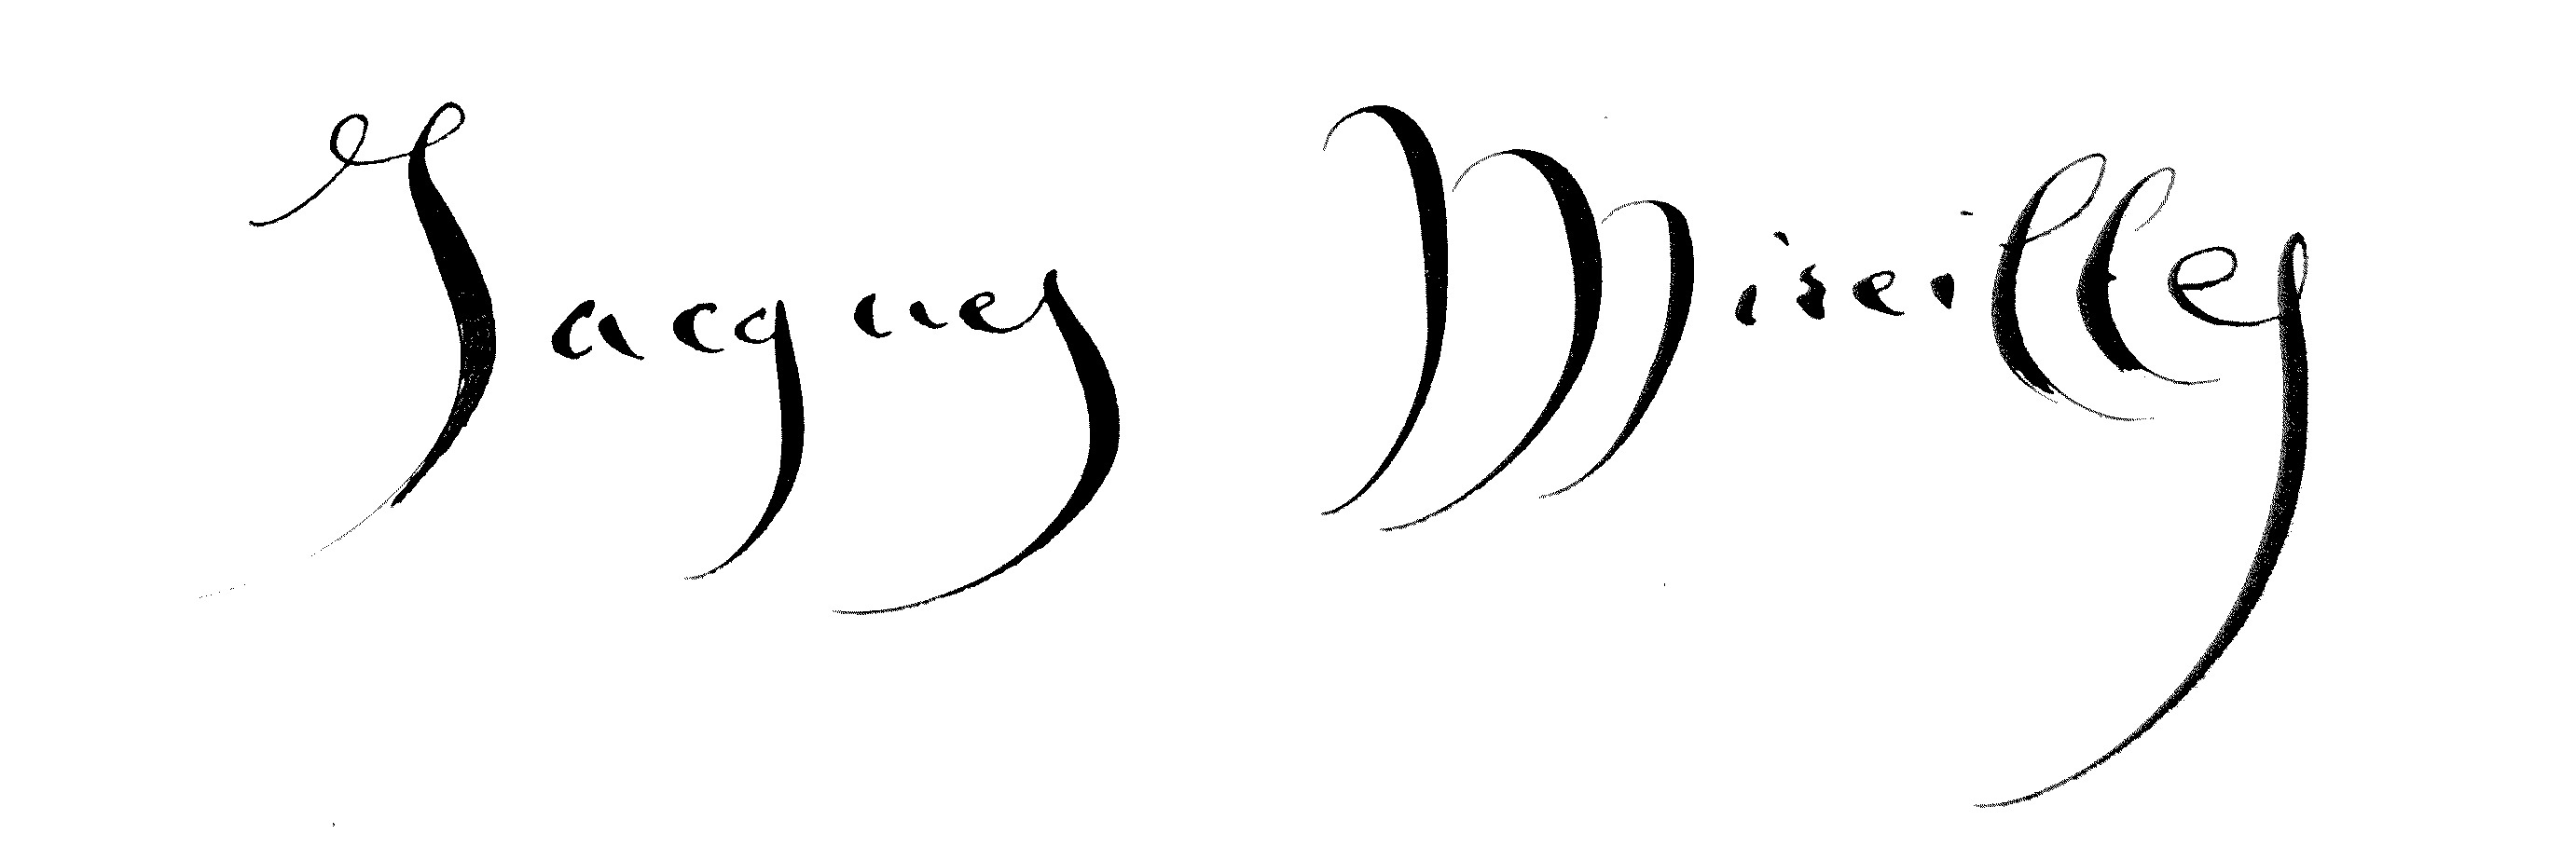
Signature of: jacques mireille